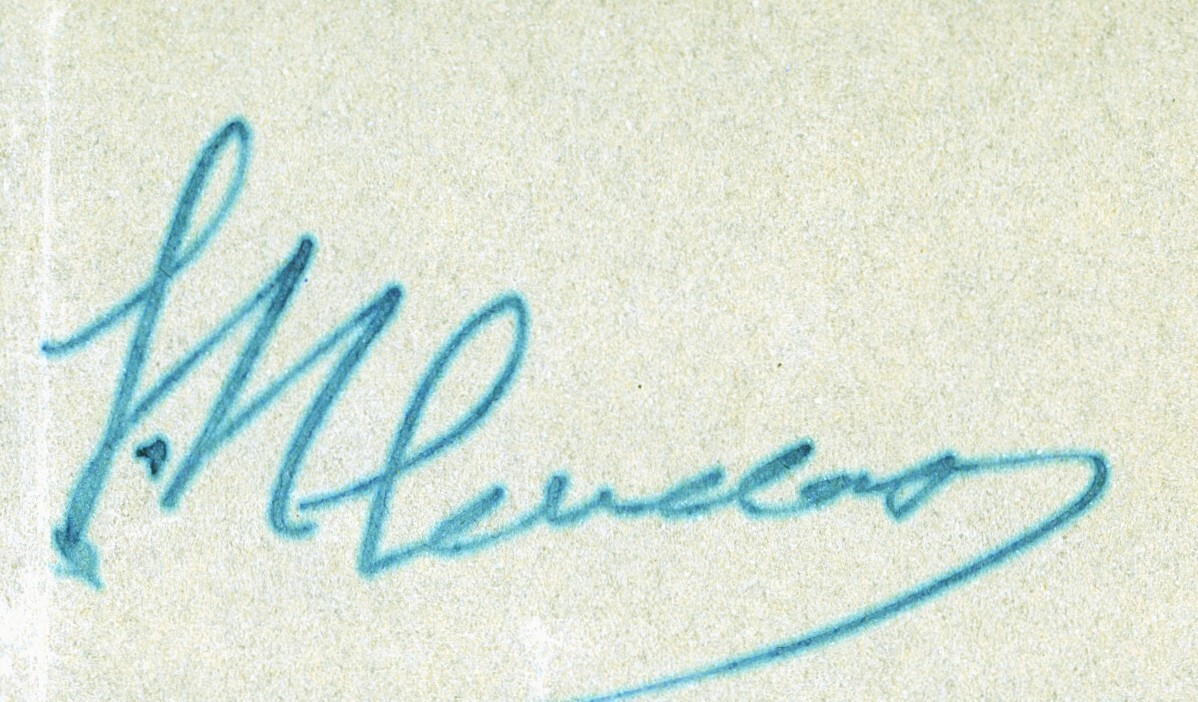
Signature of: marthe condat